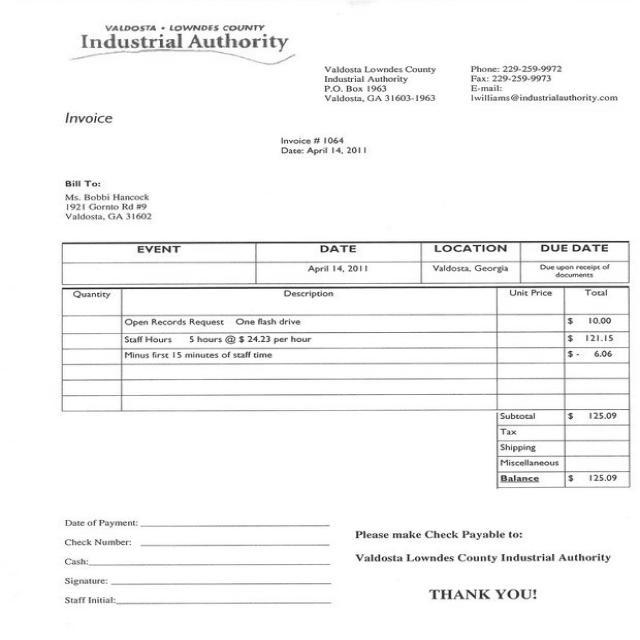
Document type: Invoice